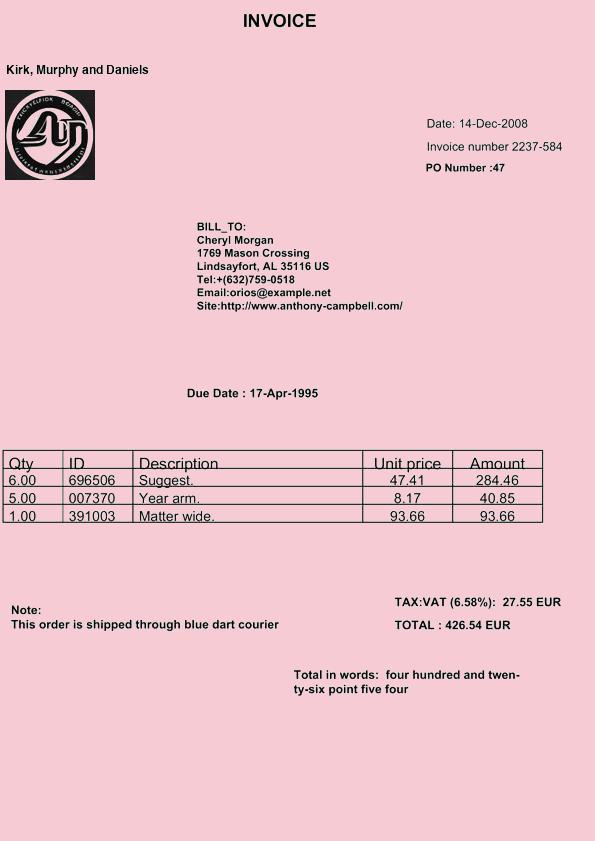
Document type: Invoice